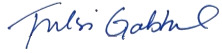
Signature of: tulsi gabbard